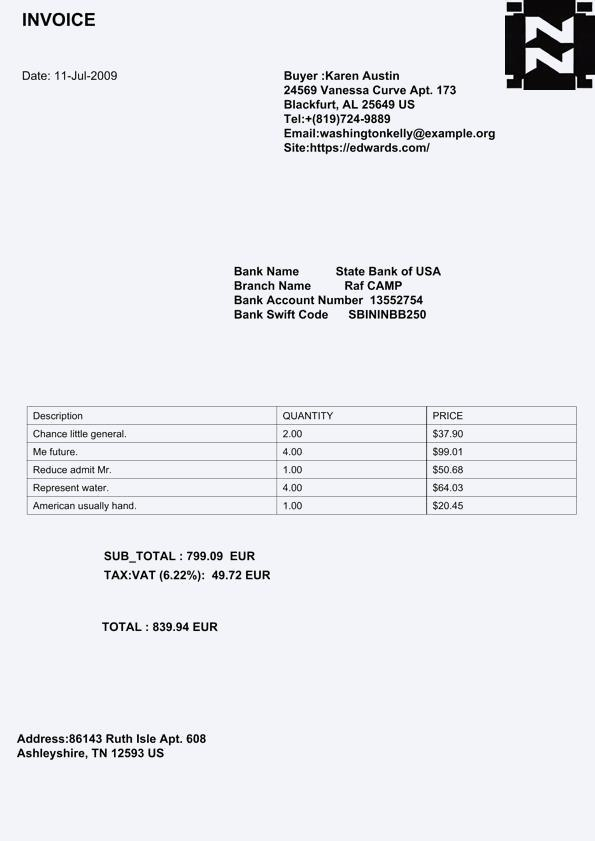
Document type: Invoice